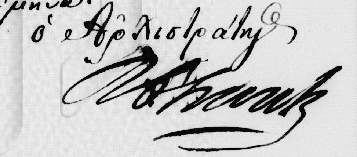
Signature of: richard church